Question: What is the potential diagnosis?
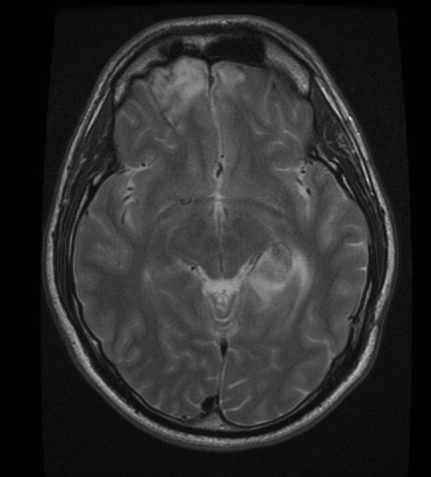
Answer: The possible diagnosis includes • Radiation Necrosis
• New Primary Brain neoplasm
• Metastatic disease
•  Infectious process.